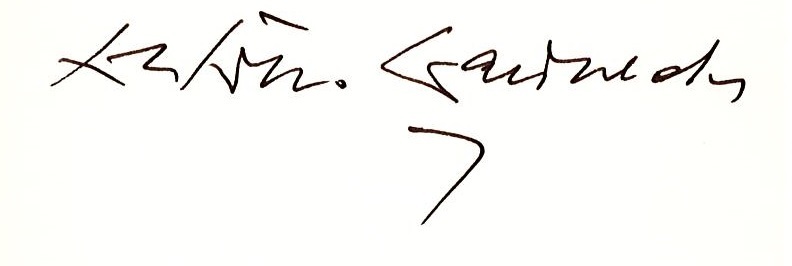
Signature of: antonio gamoneda